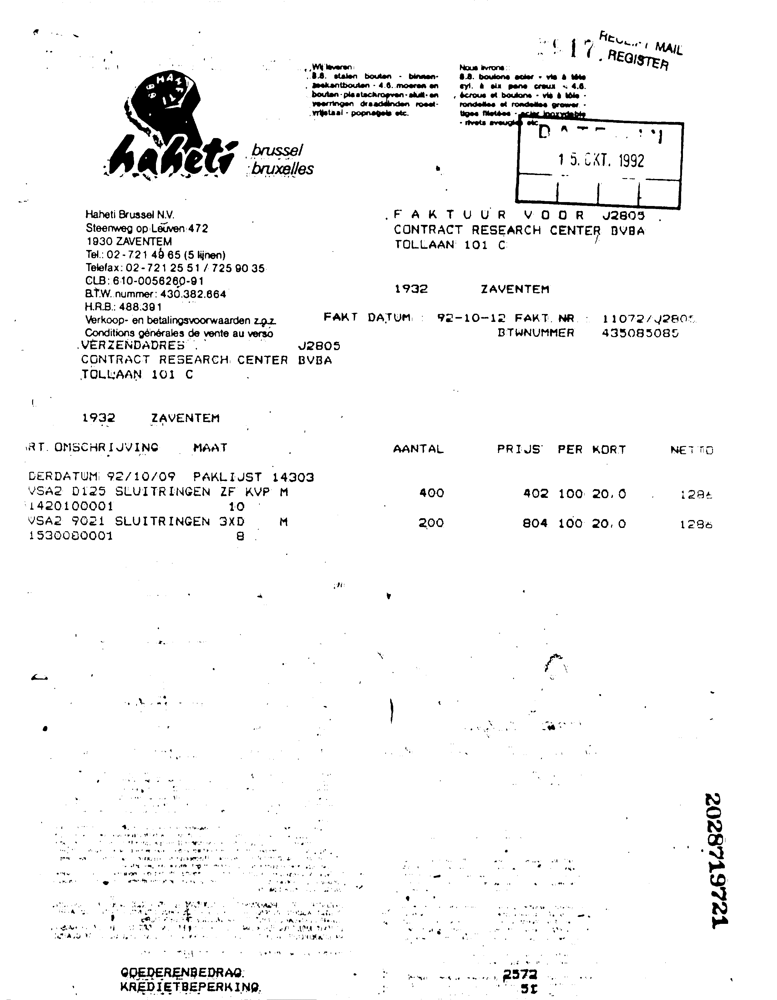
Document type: Invoice